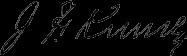
Signature of: john f kinney